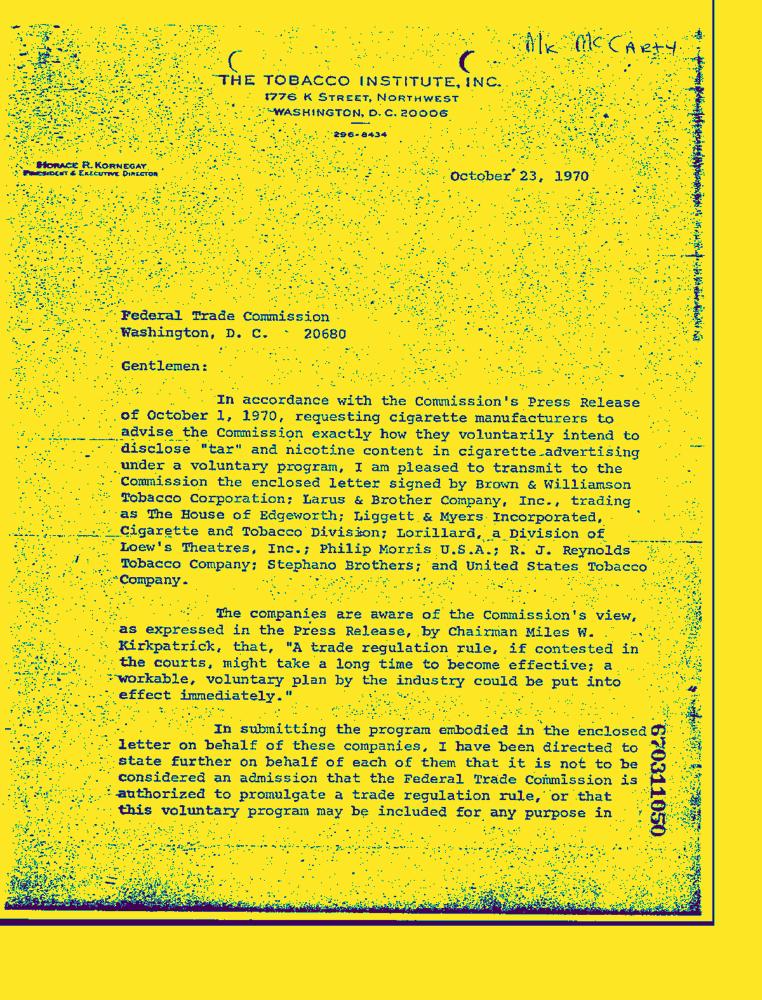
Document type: Letter-Doc